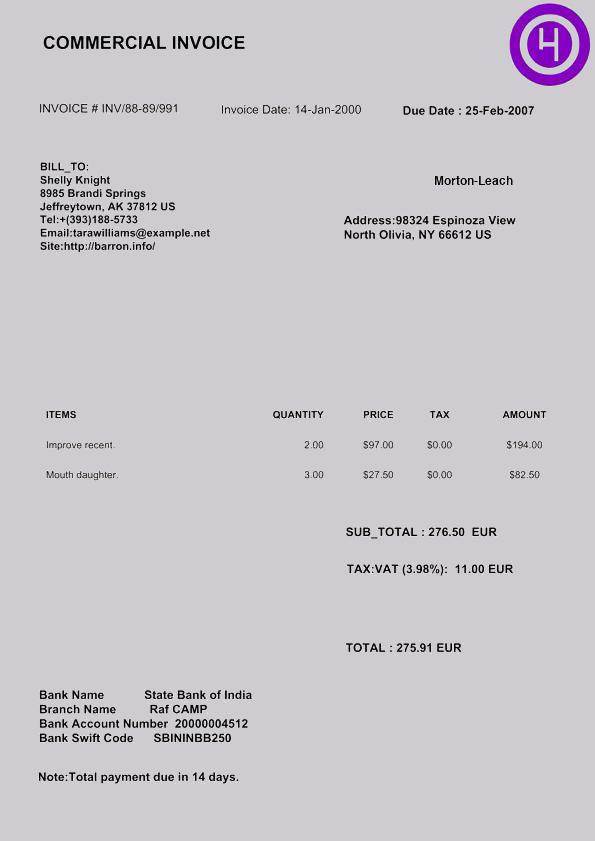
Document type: Invoice